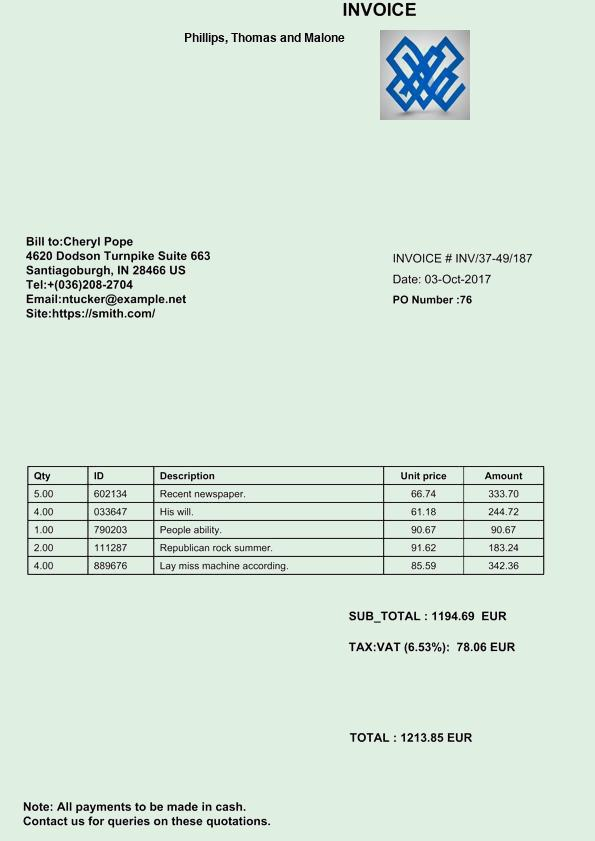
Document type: Invoice